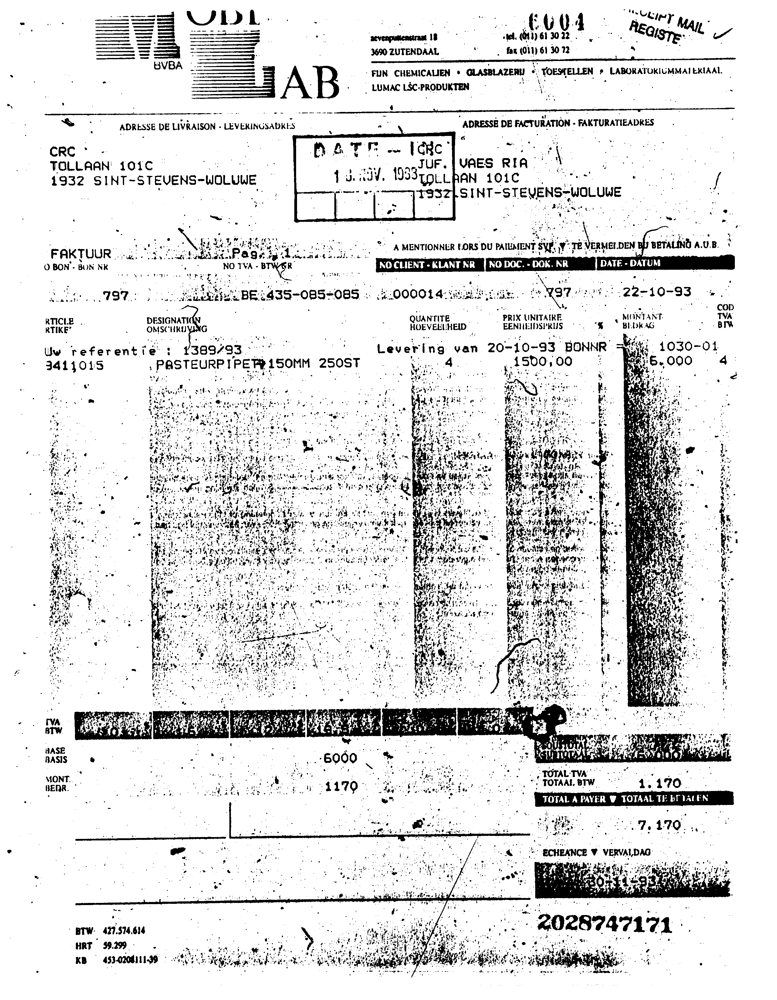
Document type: Invoice